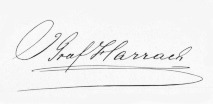
Signature of: johann nepomuk harrach